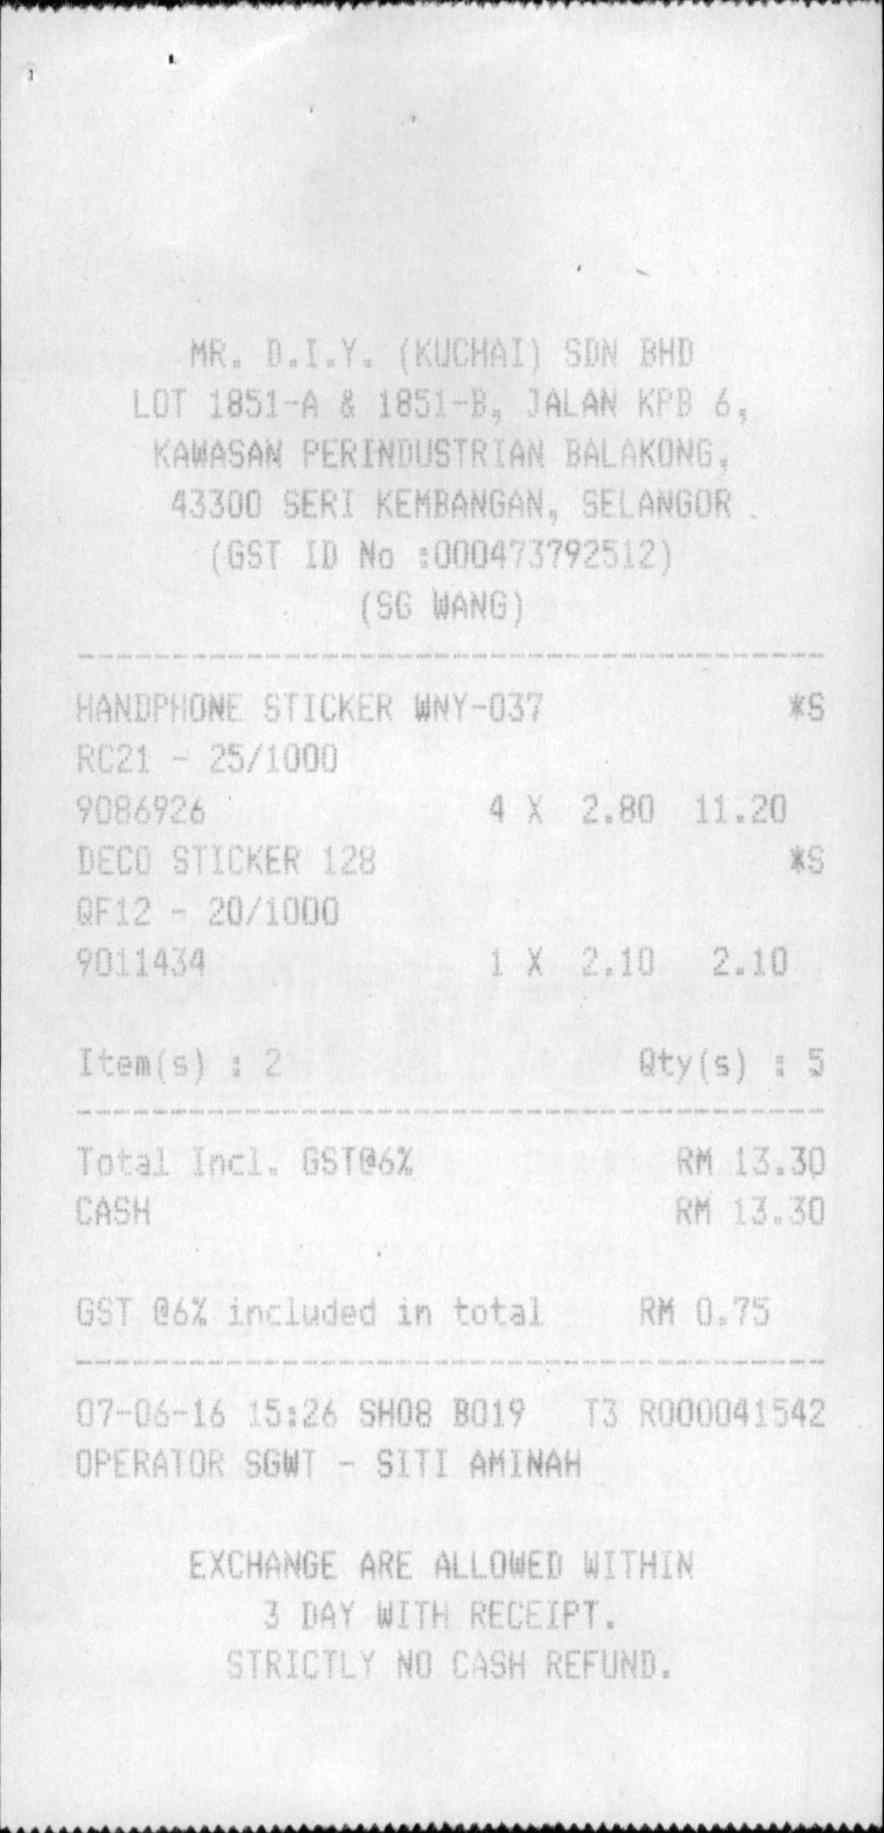
MR. D.I.Y. (KUCHAI) SDN BHD
LOT 1851-A & 1851-B, JALAN KPB 6,
KAWASAN PERINDUSTRIAN BALAKONG,
43300 SERI KEMBANGAN, SELANGOR
(GST ID NO :000473792512)
(SG WANG)
HANDPHONE STICKER WNY-037
RC21 - 25/1000
9086926
DECO STICKER 128
QF12 - 20/1000
9011434
ITEM(S) : 2
4 X
1 X
*S
*S
QTY(S) : 5
TOTAL INCL. GST@6%
CASH
GST @6% INCLUDED IN TOTAL
RM 13.30
RM 13.30
RM 0.75
07-06-16 15:26 SH08 B019
T3 R000041542
OPERATOR SGWT - SITI AMINAH
EXCHANGE ARE ALLOWED WITHIN
3 DAY WITH RECEIPT.
STRICTLY NO CASH REFUND.
2.80
11.20
2.10
2.10